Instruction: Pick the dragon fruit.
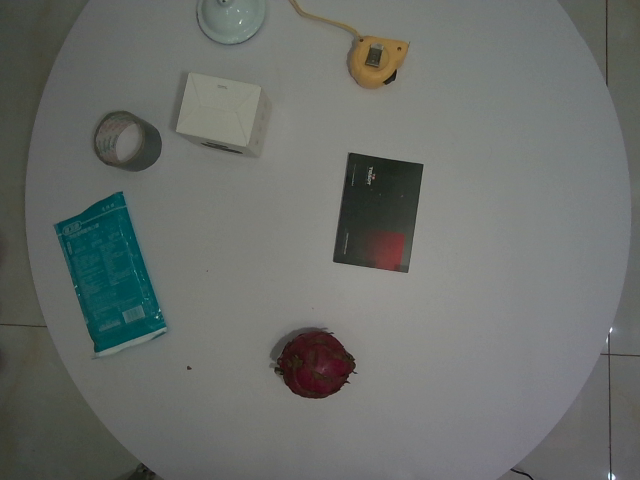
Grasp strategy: vertical